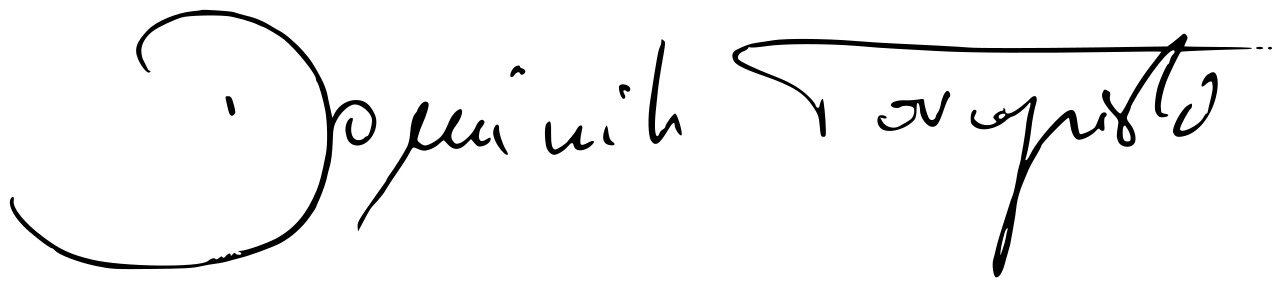
Signature of: dominik tarczyński